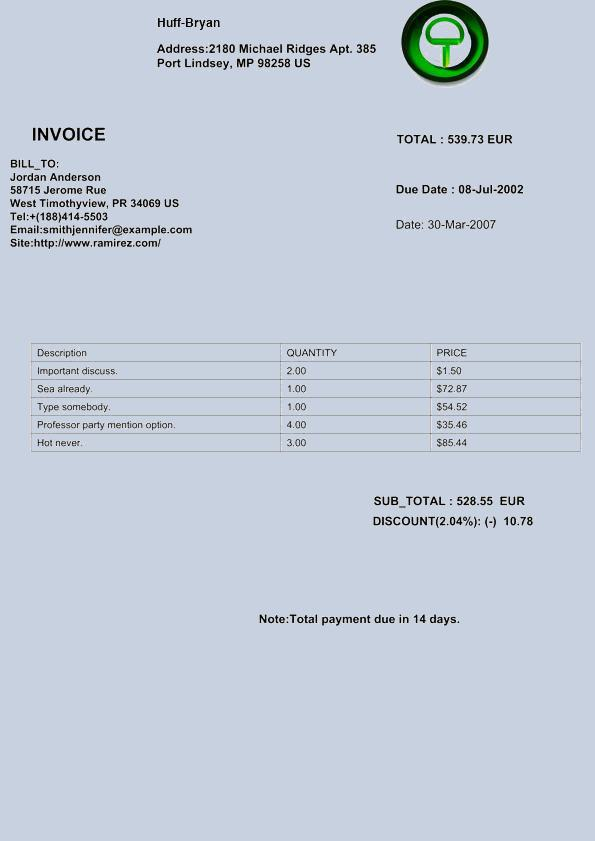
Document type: Invoice